Question: What appears to be the issue?
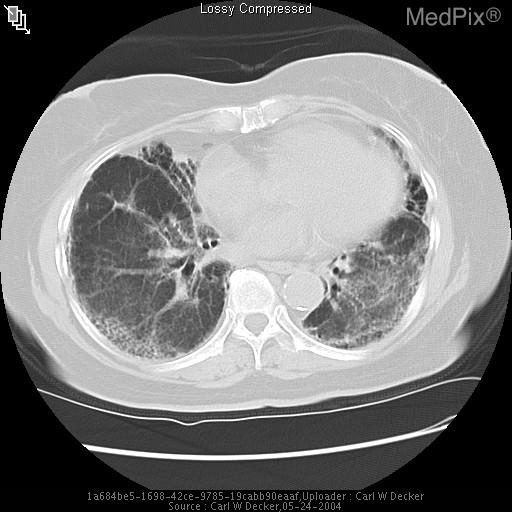
Answer: The findings suggest Predominately basilar and peripheral interlobular septal thickening with scattered areas of ground glass opacity, consolidation, and fibrosis.. CT (3mm collimation) shows peripheral interlobular septal thickening with scattered focal consolidation and GGO.. The patient might have a history of 74 yo female with history of leukemia and COPD now with acute onset of shortness of breath..